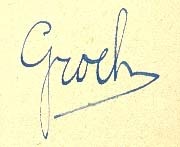
Signature of: grock